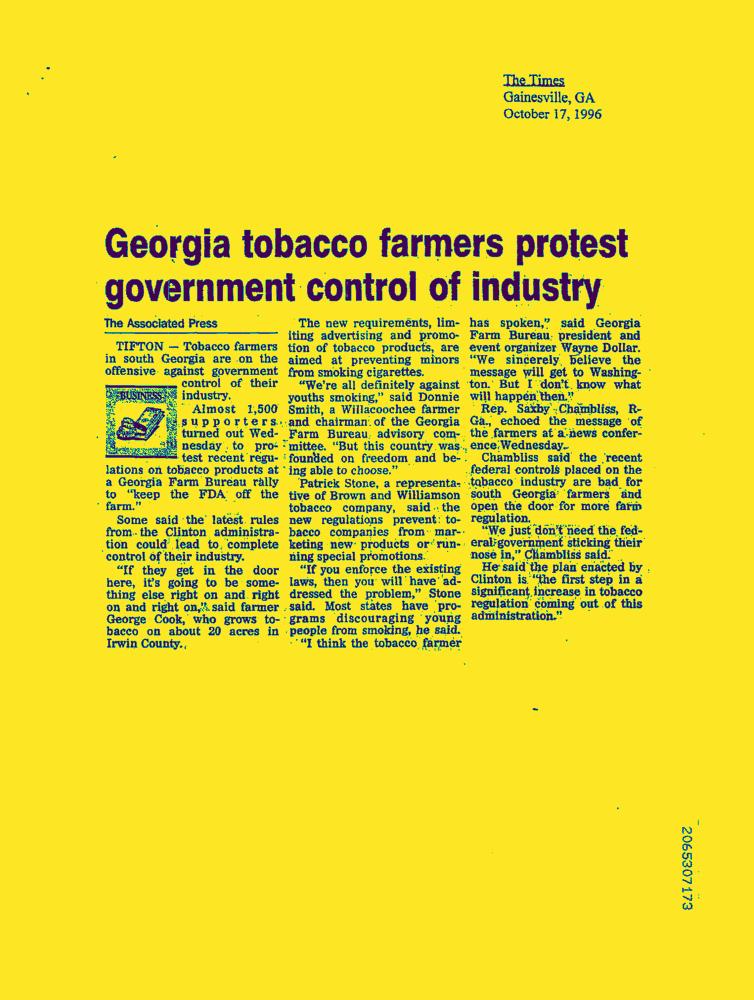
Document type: News-Article